Question: Explain the disease:
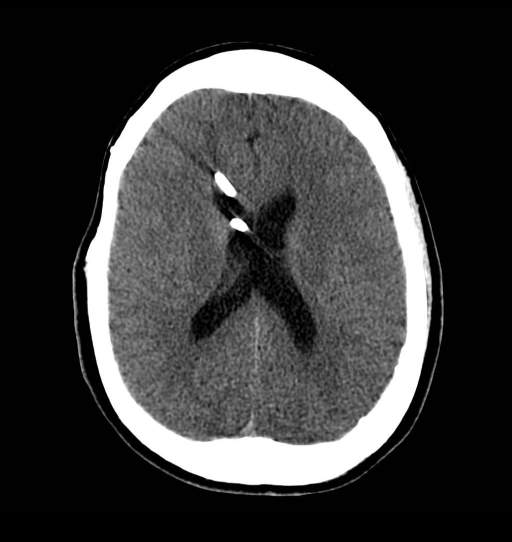
Answer: The disease is discussed as: Patients with hydrocephalus have a disturbance in the formation, flow, or absorption of their cerebrospinal fluid (CSF), leading to an increased volume occupied by this fluid within the central nervous system.  CSF is made primarily by the choroid plexus within the ventricular system, and is normally produced at a rate of 0.2-0.35 mL/min.  The capacity of the lateral and third ventricles in a healthy adult is approximately 20 mL, with a total CSF volume of approximately 120 mL.  CSF is absorbed through arachnoid granulations back into the systemic venous system.  An imbalance between CSF production and resorption results in an increase in intracranial pressure.
     The majority of hydrocephalus results from obstructive causes--either intraventricular or extraventricular.  Treatment options for these patients include a variety of surgical options: choroid plexectomy, opening of a stenotic auqaduct, tumor removal (in cases where tumor mass is causing obstruction), fenestration of the floor of the third ventricle, and shunting.  Of these, shunting represents the most common and successful procedure.  Essentially shunts provide a conduit for CSF to drain from the ventricles or subarachnoid space to another compartment of the body.  A variety of options exist, but the preffered route is the ventriculoperitoneal shunt.  Shunts require routine follow up, and in children, revisions on a scheduled basis according to growth rates.  Potential complications include: infection, obstruction, and hardware disconnection, and warrant swift clinical attention with imaging studies to assess the patients intracranial status as well as the shunt hardware.